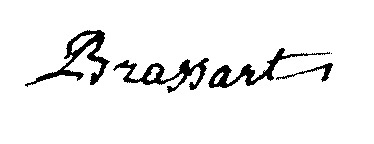
Signature of: charles augustin dominique brassart